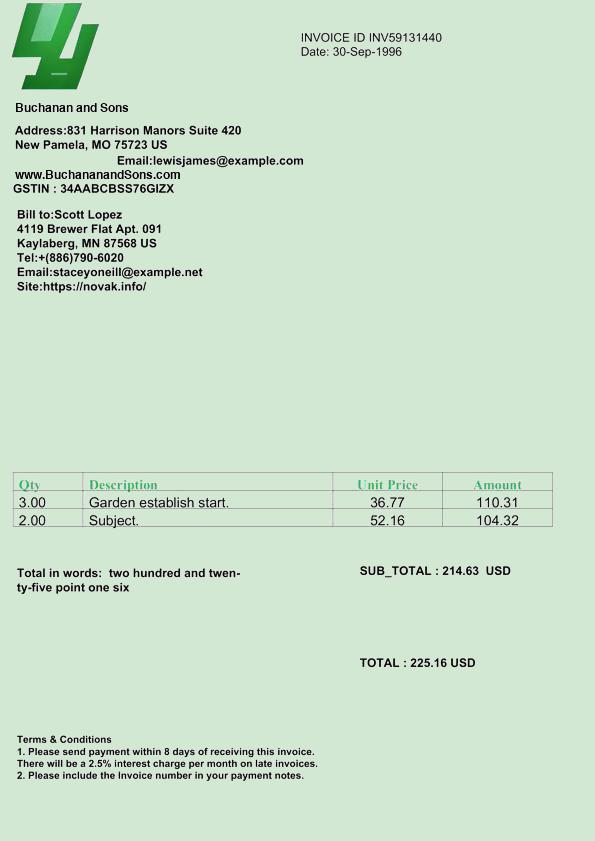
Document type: Invoice